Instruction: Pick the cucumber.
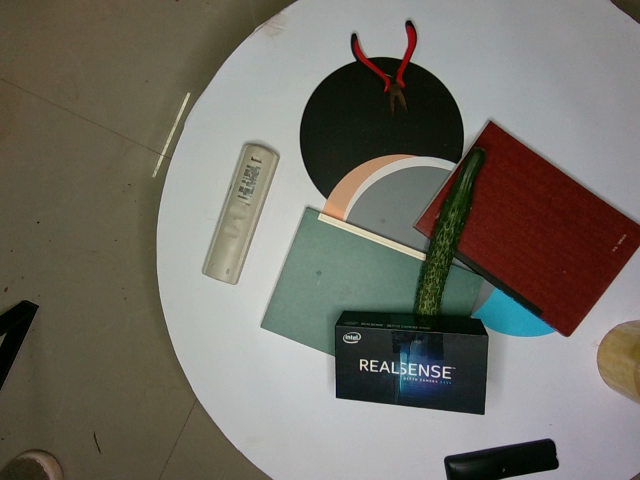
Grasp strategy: vertical